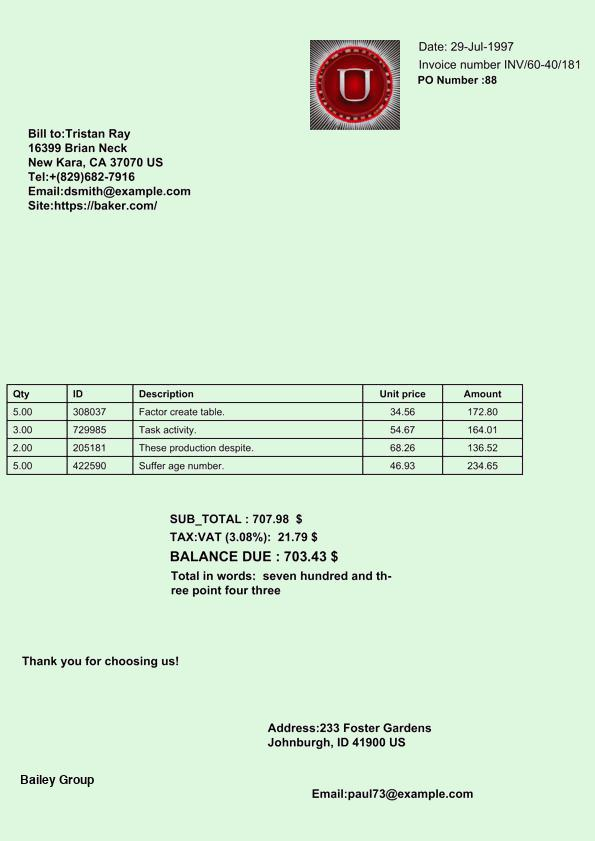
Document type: Invoice